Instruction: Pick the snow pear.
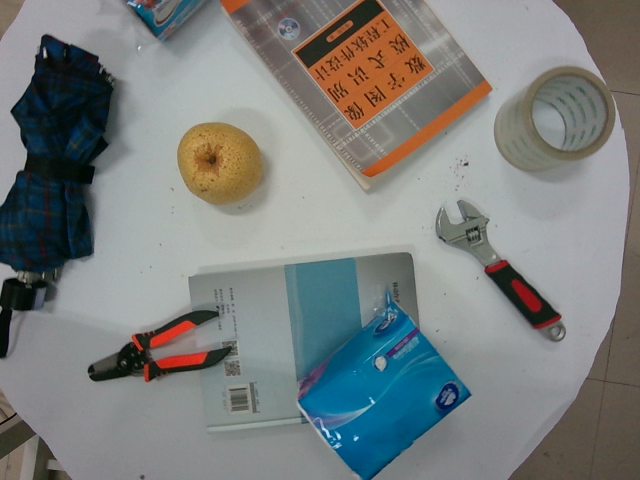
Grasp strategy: vertical